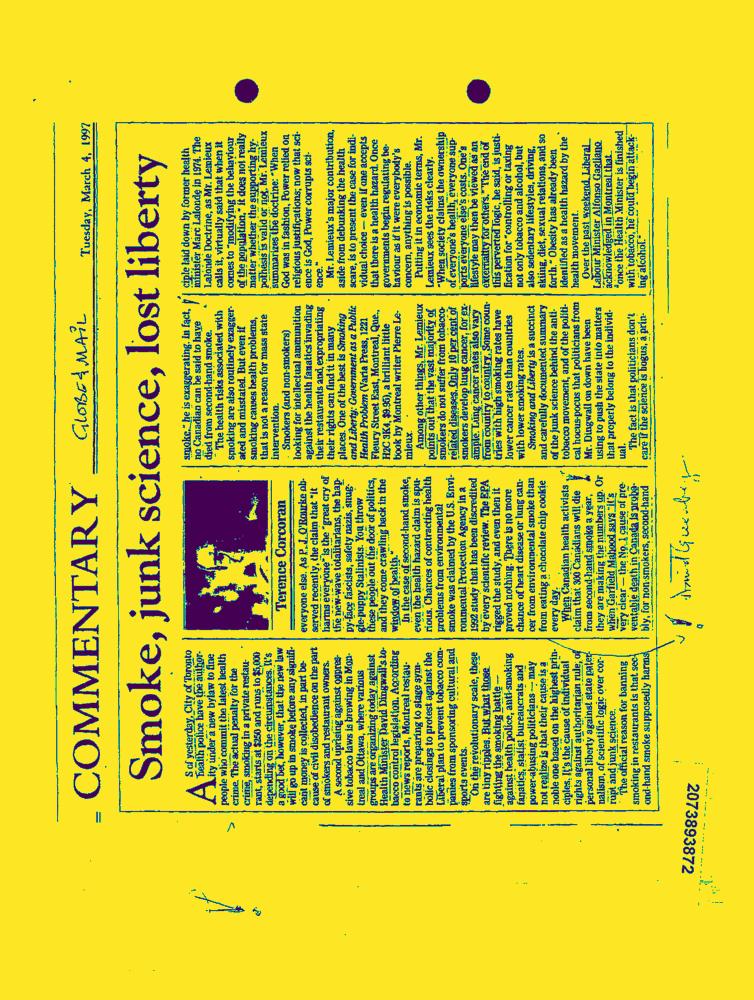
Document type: News-Article